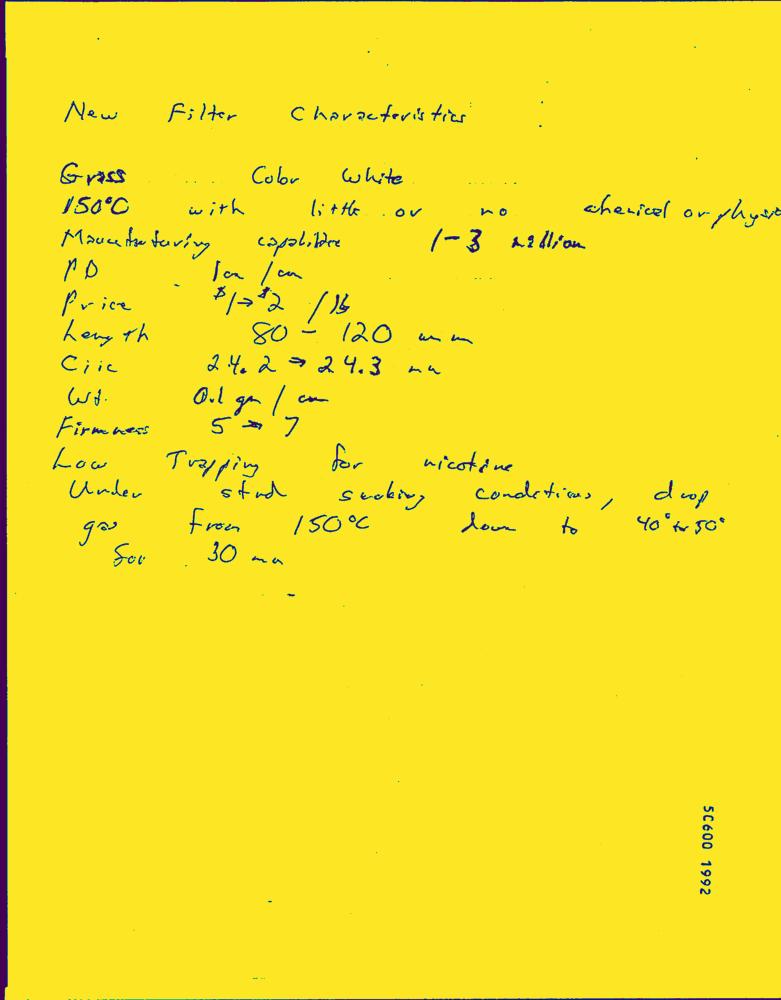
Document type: Hand-Written